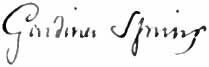
Signature of: gardiner spring